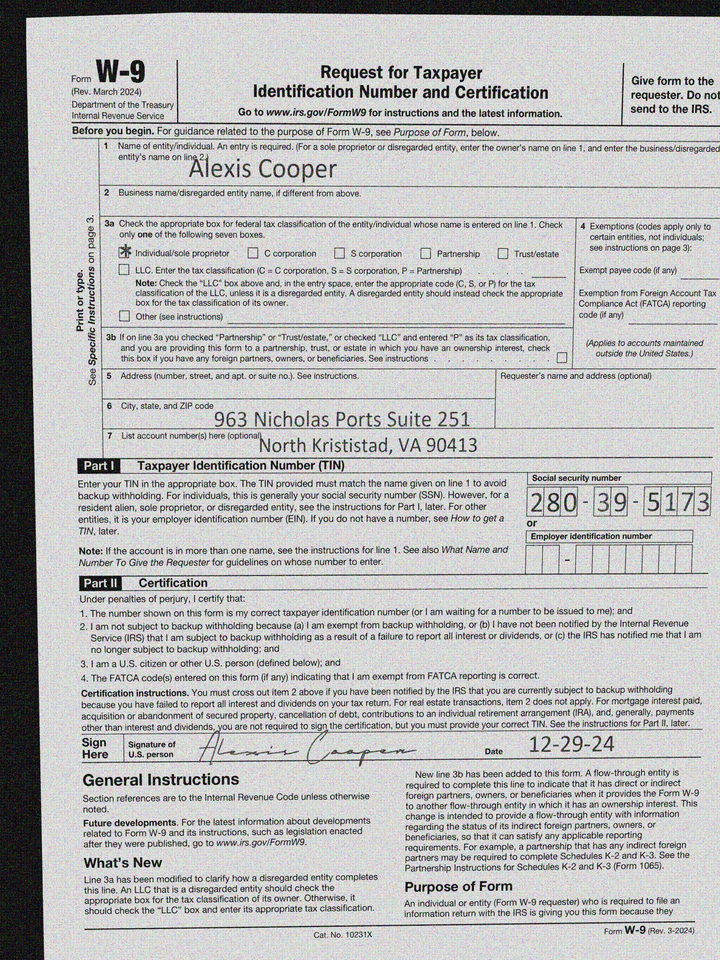
adr1: 963 Nicholas Ports Suite 251
adr2: North Krististad, VA 90413
cbx: yes
ssn: 280395173
enm: Alexis Cooper
sdt: 12-29-24